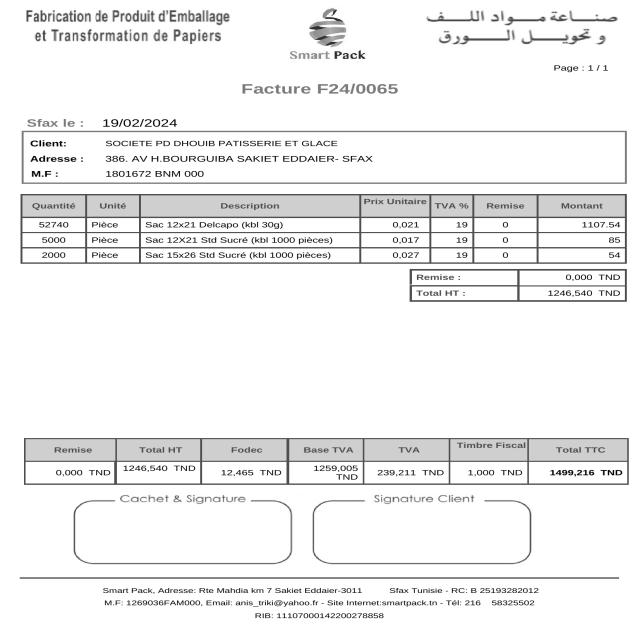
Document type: Invoice